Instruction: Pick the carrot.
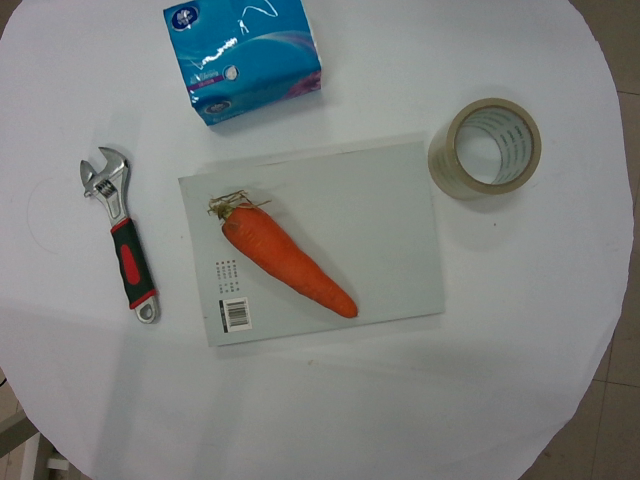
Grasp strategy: vertical